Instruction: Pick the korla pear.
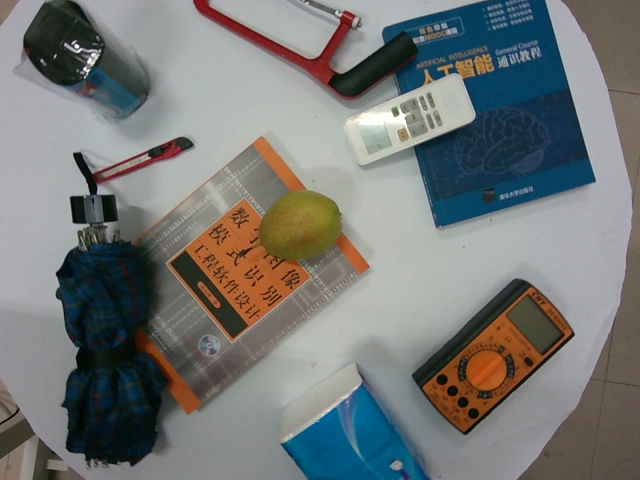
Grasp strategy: vertical